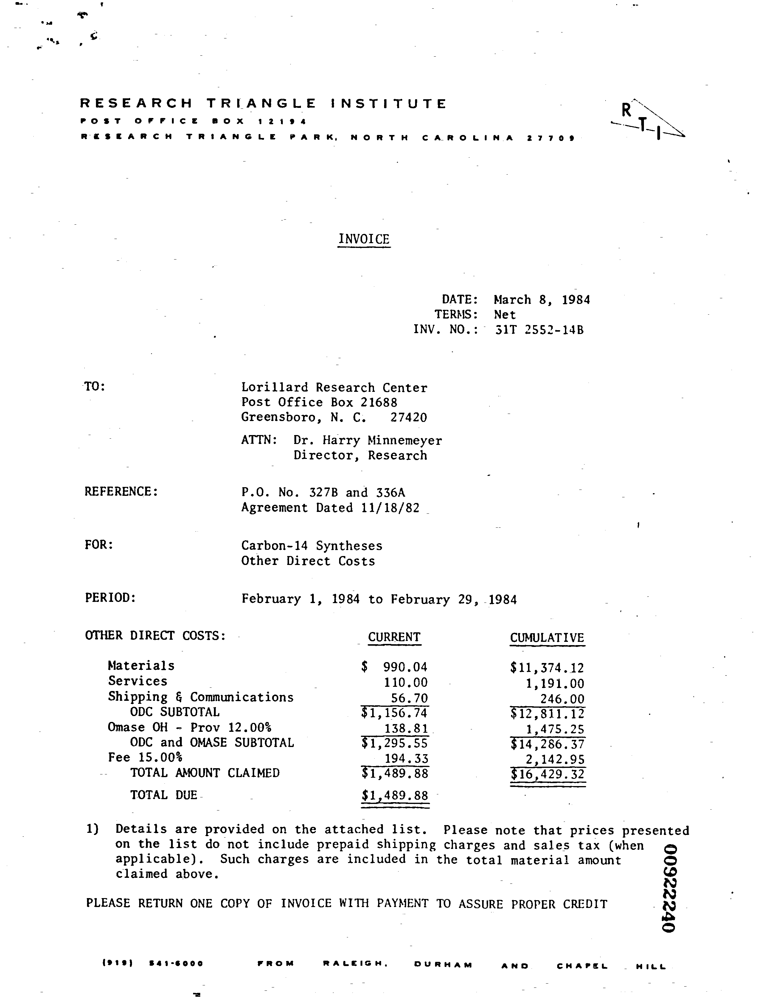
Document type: Invoice